Question: How does the patient history play a role?
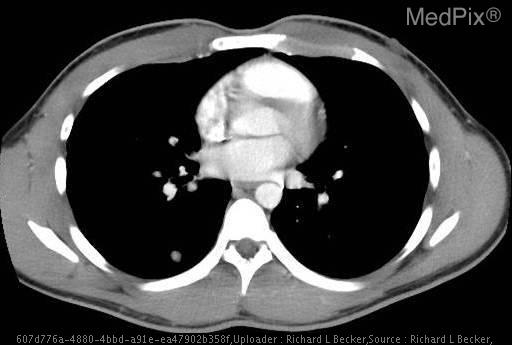
Answer: The patient's history of 20 y.o. man with trauma to the groin 4 days ago, presents with increasing pain and swelling of his left testicle for two days. is key in understanding the case.